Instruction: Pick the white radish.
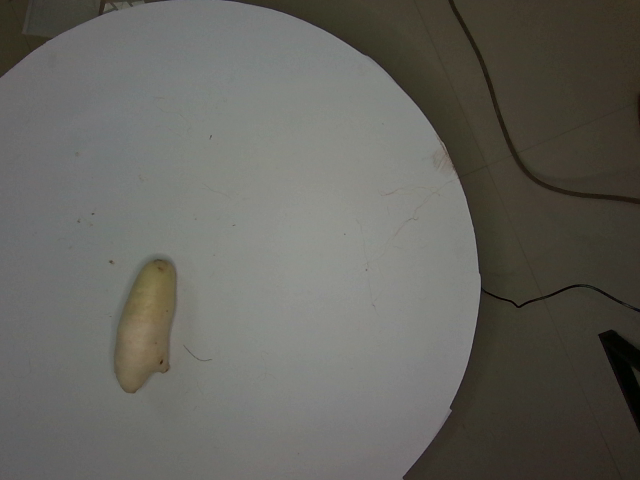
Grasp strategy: vertical